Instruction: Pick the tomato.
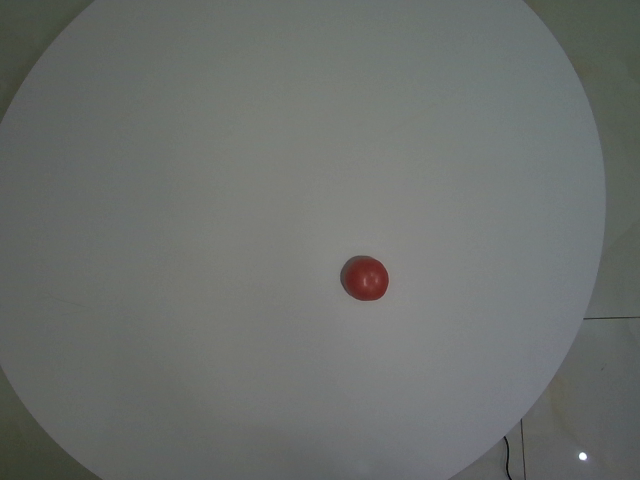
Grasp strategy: vertical